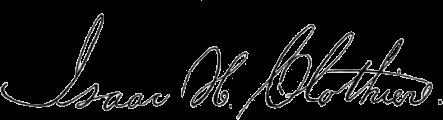
Signature of: isaac h clothier